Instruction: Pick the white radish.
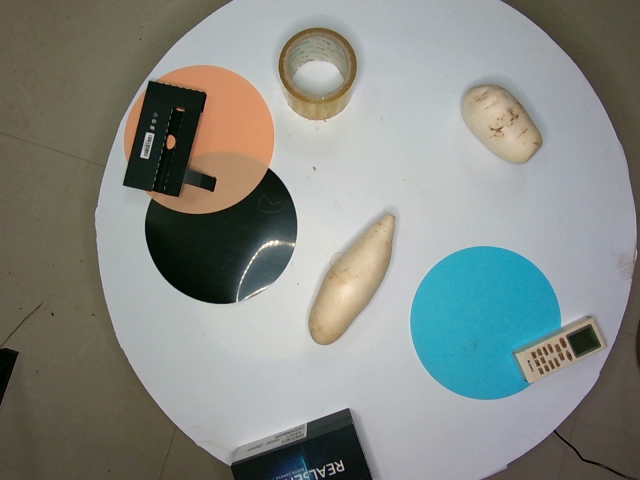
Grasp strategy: vertical